Question: What is the filing due date as per the document?
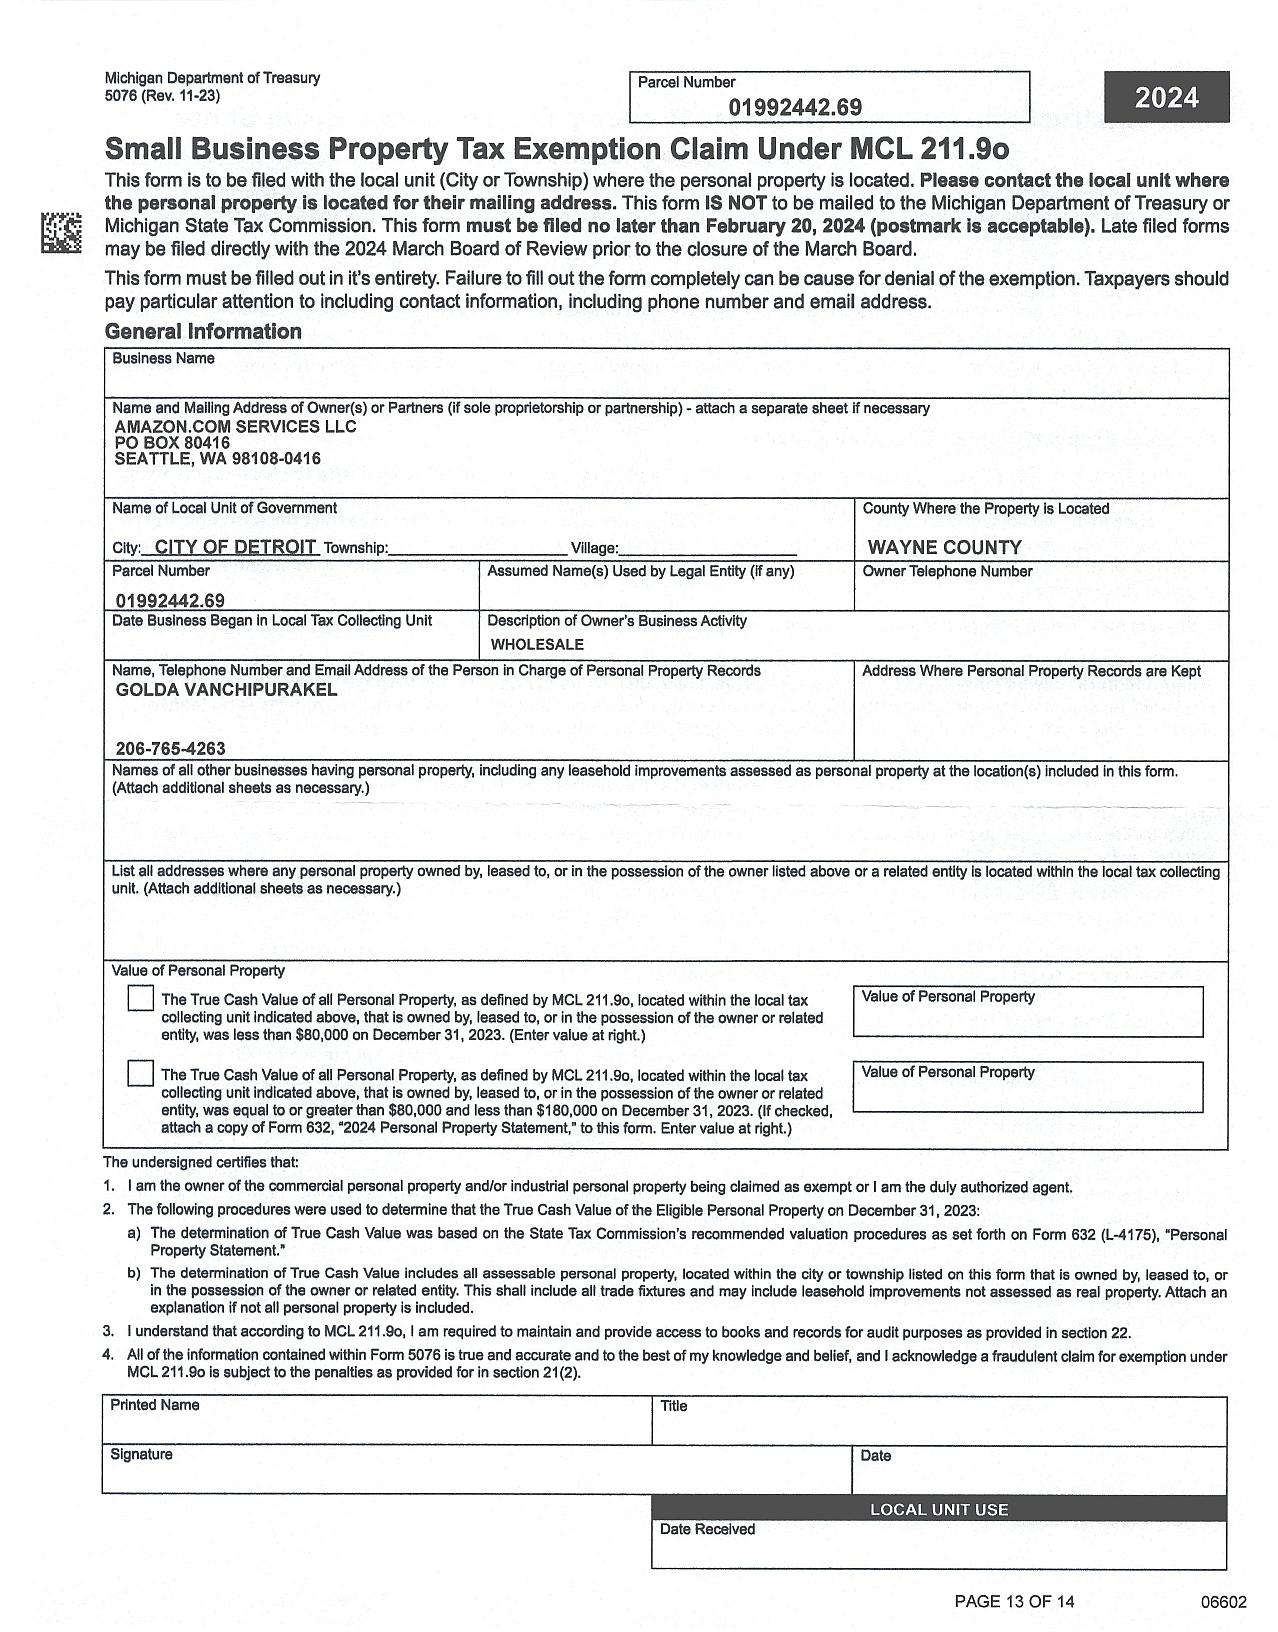
Answer: "29-Feb-24"